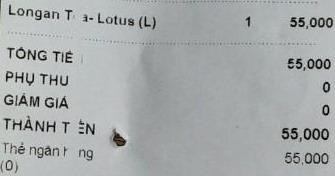
<table>
<tr>
<td>Longan Tea-Lotus(L)</td>
<td>1</td>
<td>55,000</td>
</tr>
</table>

TỔNG TIỀN 55,000
PHỤ THU 0
GIẢM GIÁ 0
THÀNH TIỀN 55,000
Thẻ ngân hàng 55,000
(0)